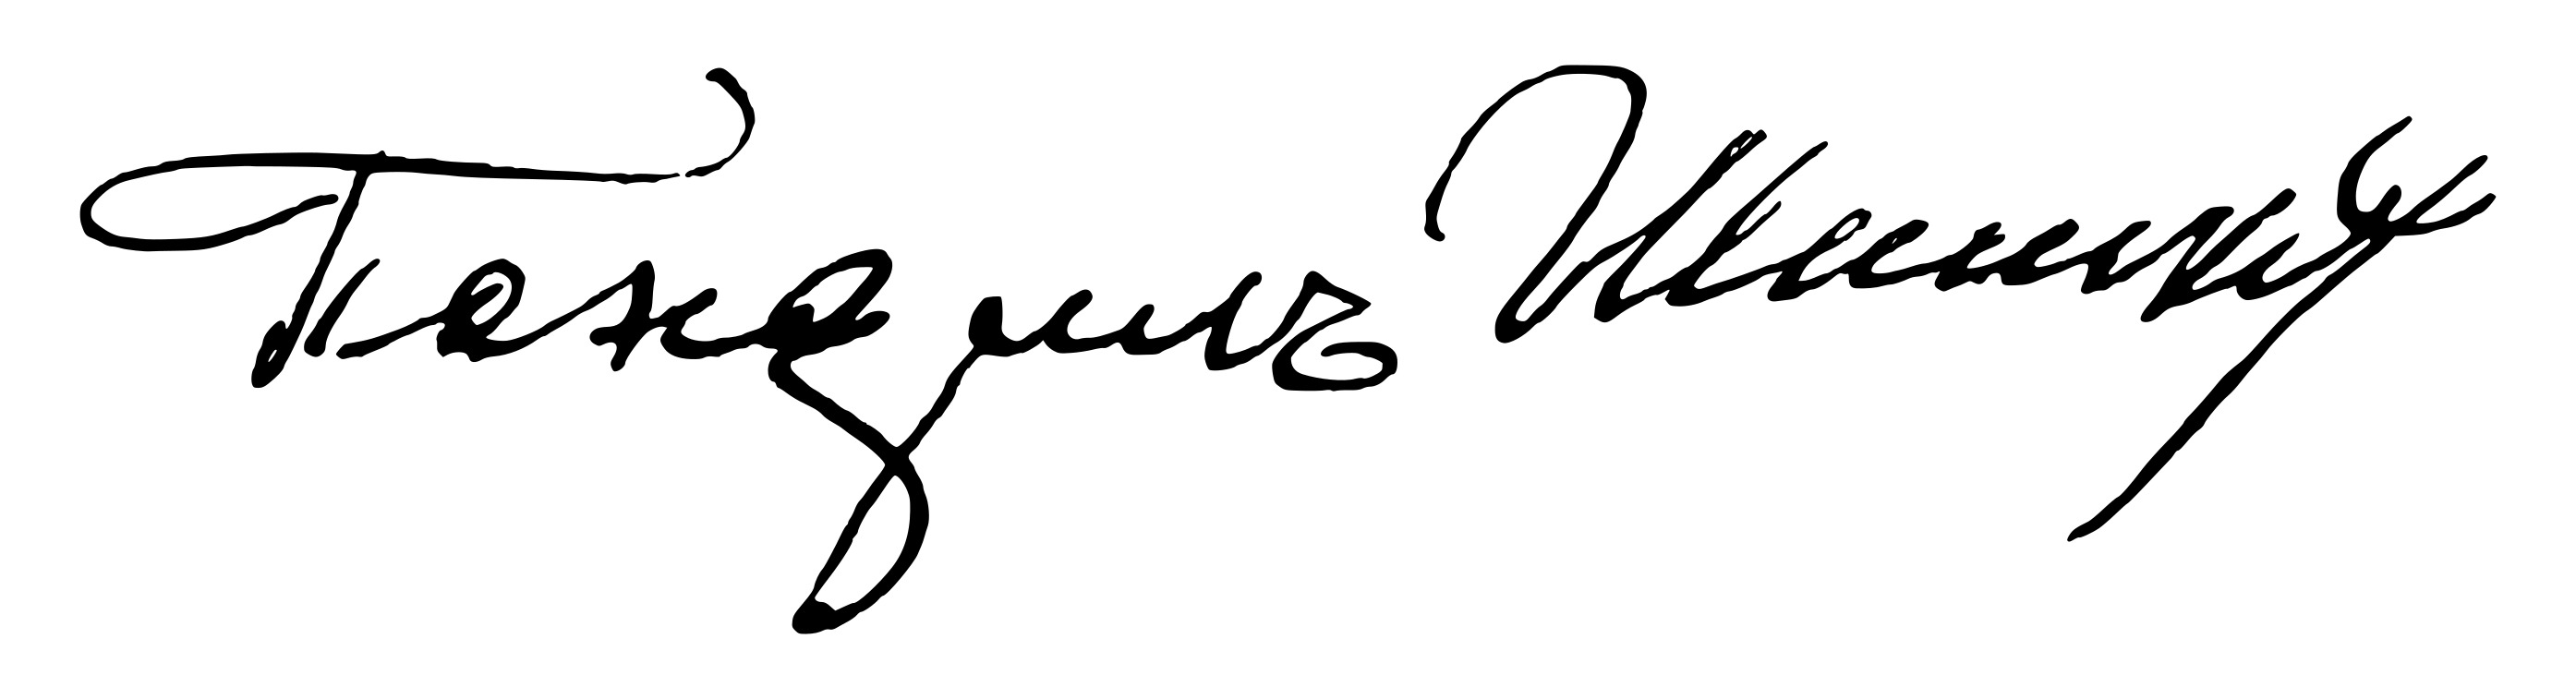
Signature of: pandil shishkov